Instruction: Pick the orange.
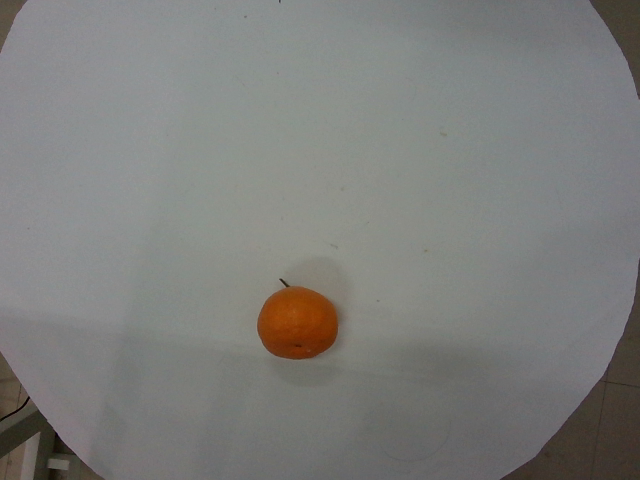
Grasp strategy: vertical